Question: How does the patient history play a role?
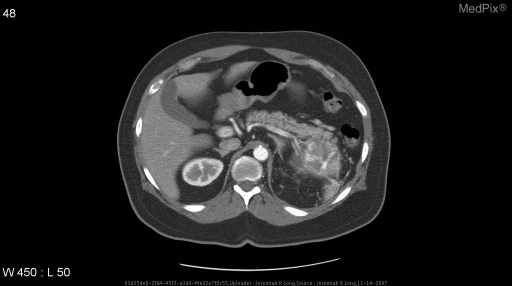
Answer: The patient's history of 72 year old female with gross hematuria is key in understanding the case.